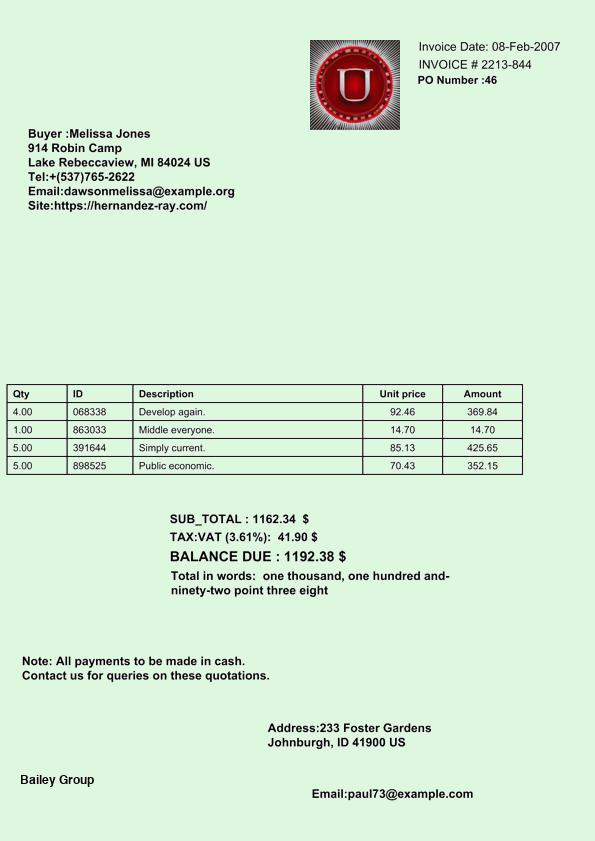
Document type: Invoice